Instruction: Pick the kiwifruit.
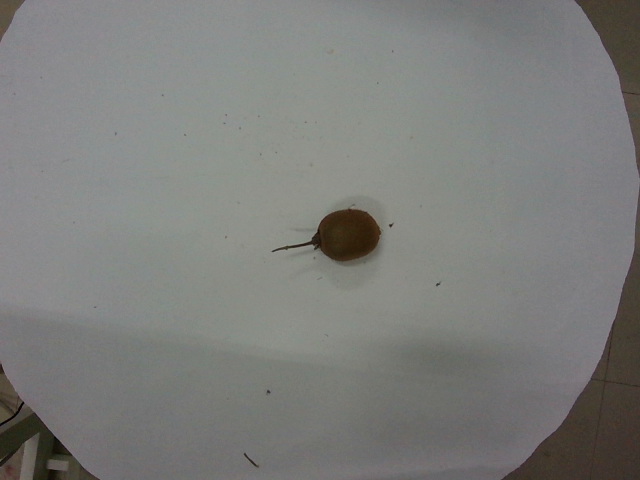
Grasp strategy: vertical